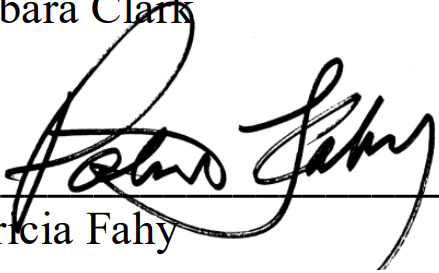
Signature of: patricia fahy